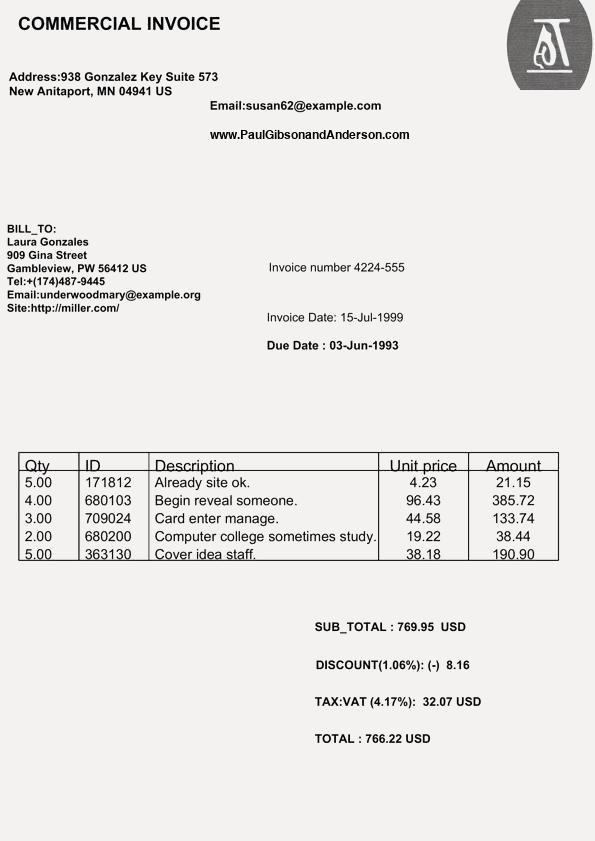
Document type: Invoice